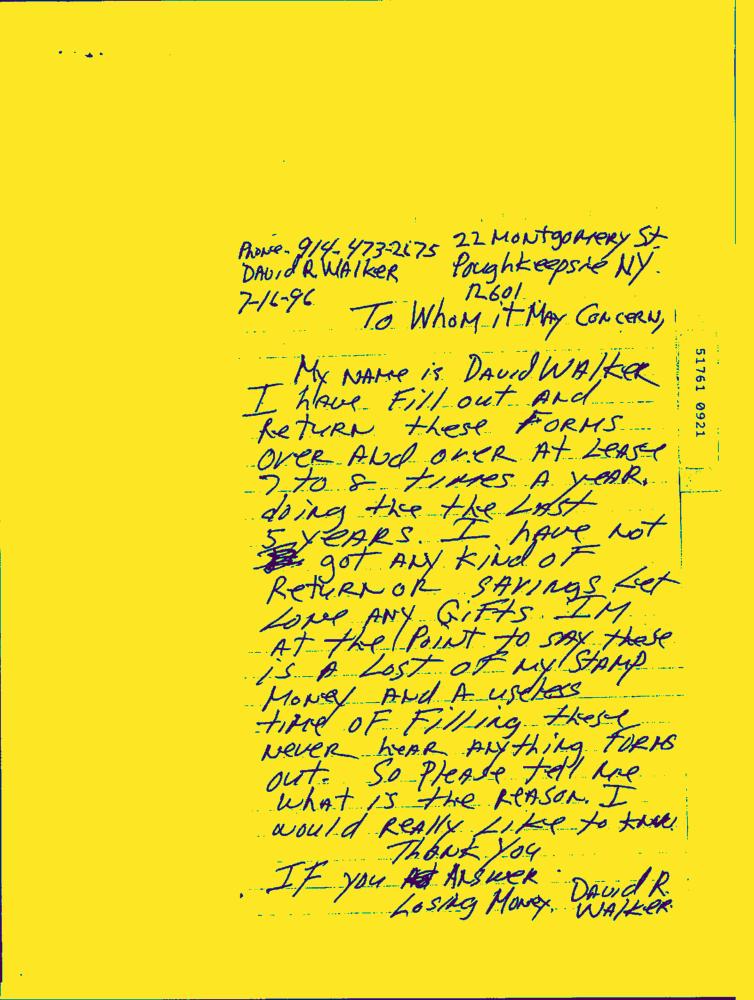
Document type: Hand-Written